Retrieve the amount in words, amount in figures, name of the payee, date on the cheque, and the bank name from the image.
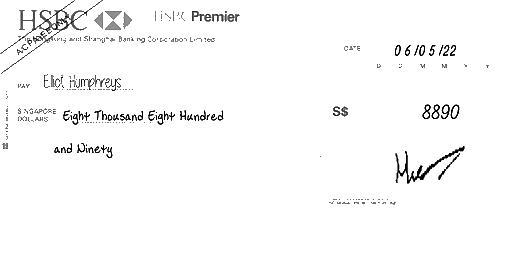
amt_in_words: Eight Thousand Eight Hundred and Ninety
amt_in_figures: 8890
payee_name: Elliot Humphreys
bank_name: HSBC
cheque_date: 06/05/22